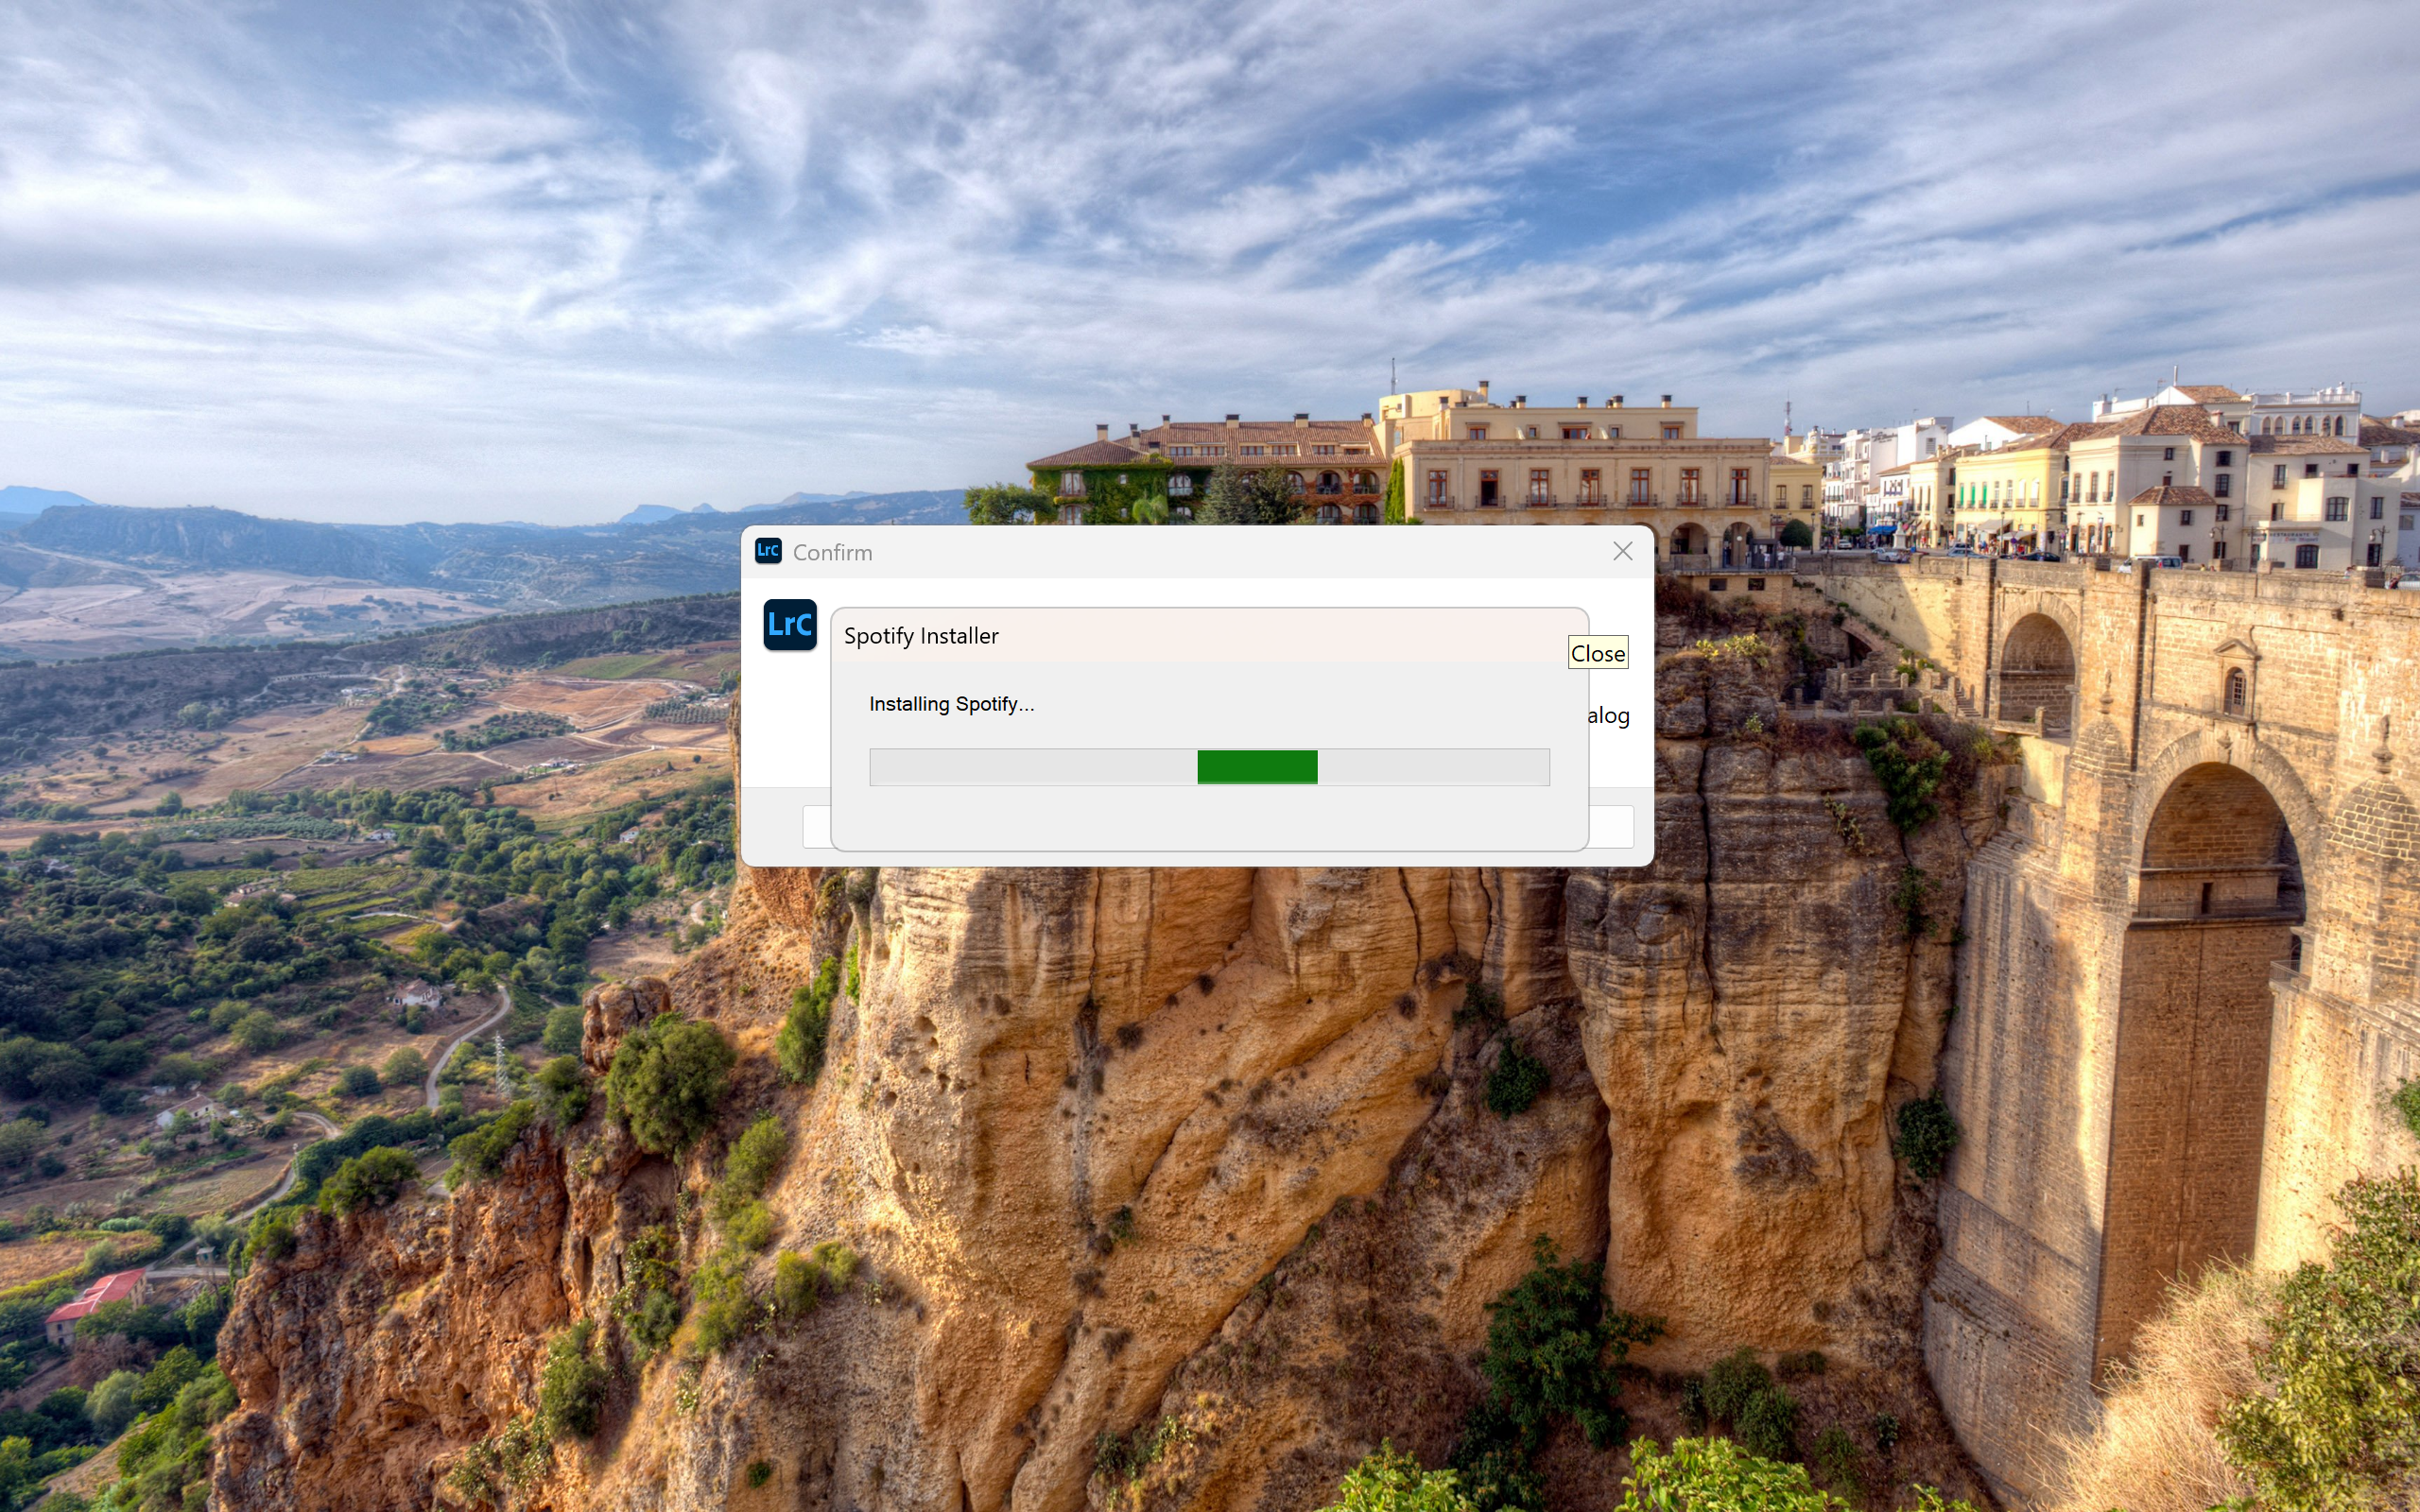
UI elements on screen:
"Desktop - window"
"window"
"value: Close"
"window"
"Taskbar - pane"
"pane"
"pane"
"Running applications - pane"
"Spotify Installer - window"
"title bar - value: Spotify Installer"
"Spotify Installer - pane"
"Installing Spotify... - window"
"Installing Spotify... - text"
"Installing Spotify... - window"
"Installing Spotify... - progress bar - value: 0%"
"Confirm - window"
"System - menu bar - Contains commands to manipulate the window"
"System - menu item"
"title bar - value: Confirm"
"Close - button - Closes the window"
"Confirm - dialog - Lightroom catalog was not found.
The catalog at location (C:\Users\dixan\Pictu..."
"Confirm - pane"
"pane"
"pane"
"pane"
"MainInstructionIcon - graphic"
"Lightroom catalog was not found. - text"
"The catalog at location (C:\Users\dixan\Pictures\Lightroom\Lightroom Catalog.lrcat) could not be ..."
"Create Default Catalog - window"
"Create Default Catalog - button"
"title bar - value: Confirm"
"System - menu bar"
"System - menu item"
"Close - button"
"window"